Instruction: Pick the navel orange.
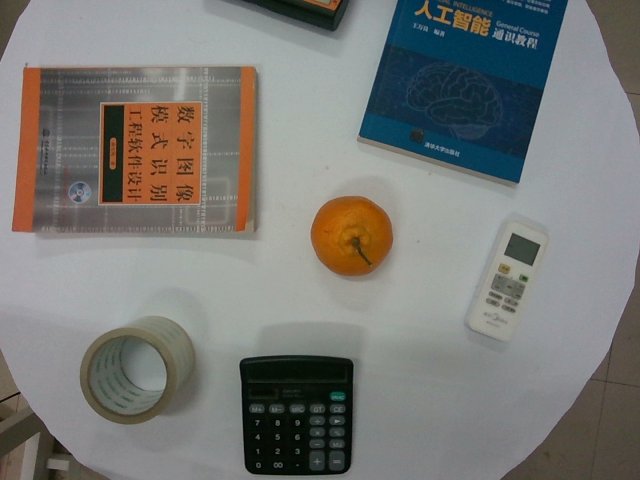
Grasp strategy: vertical